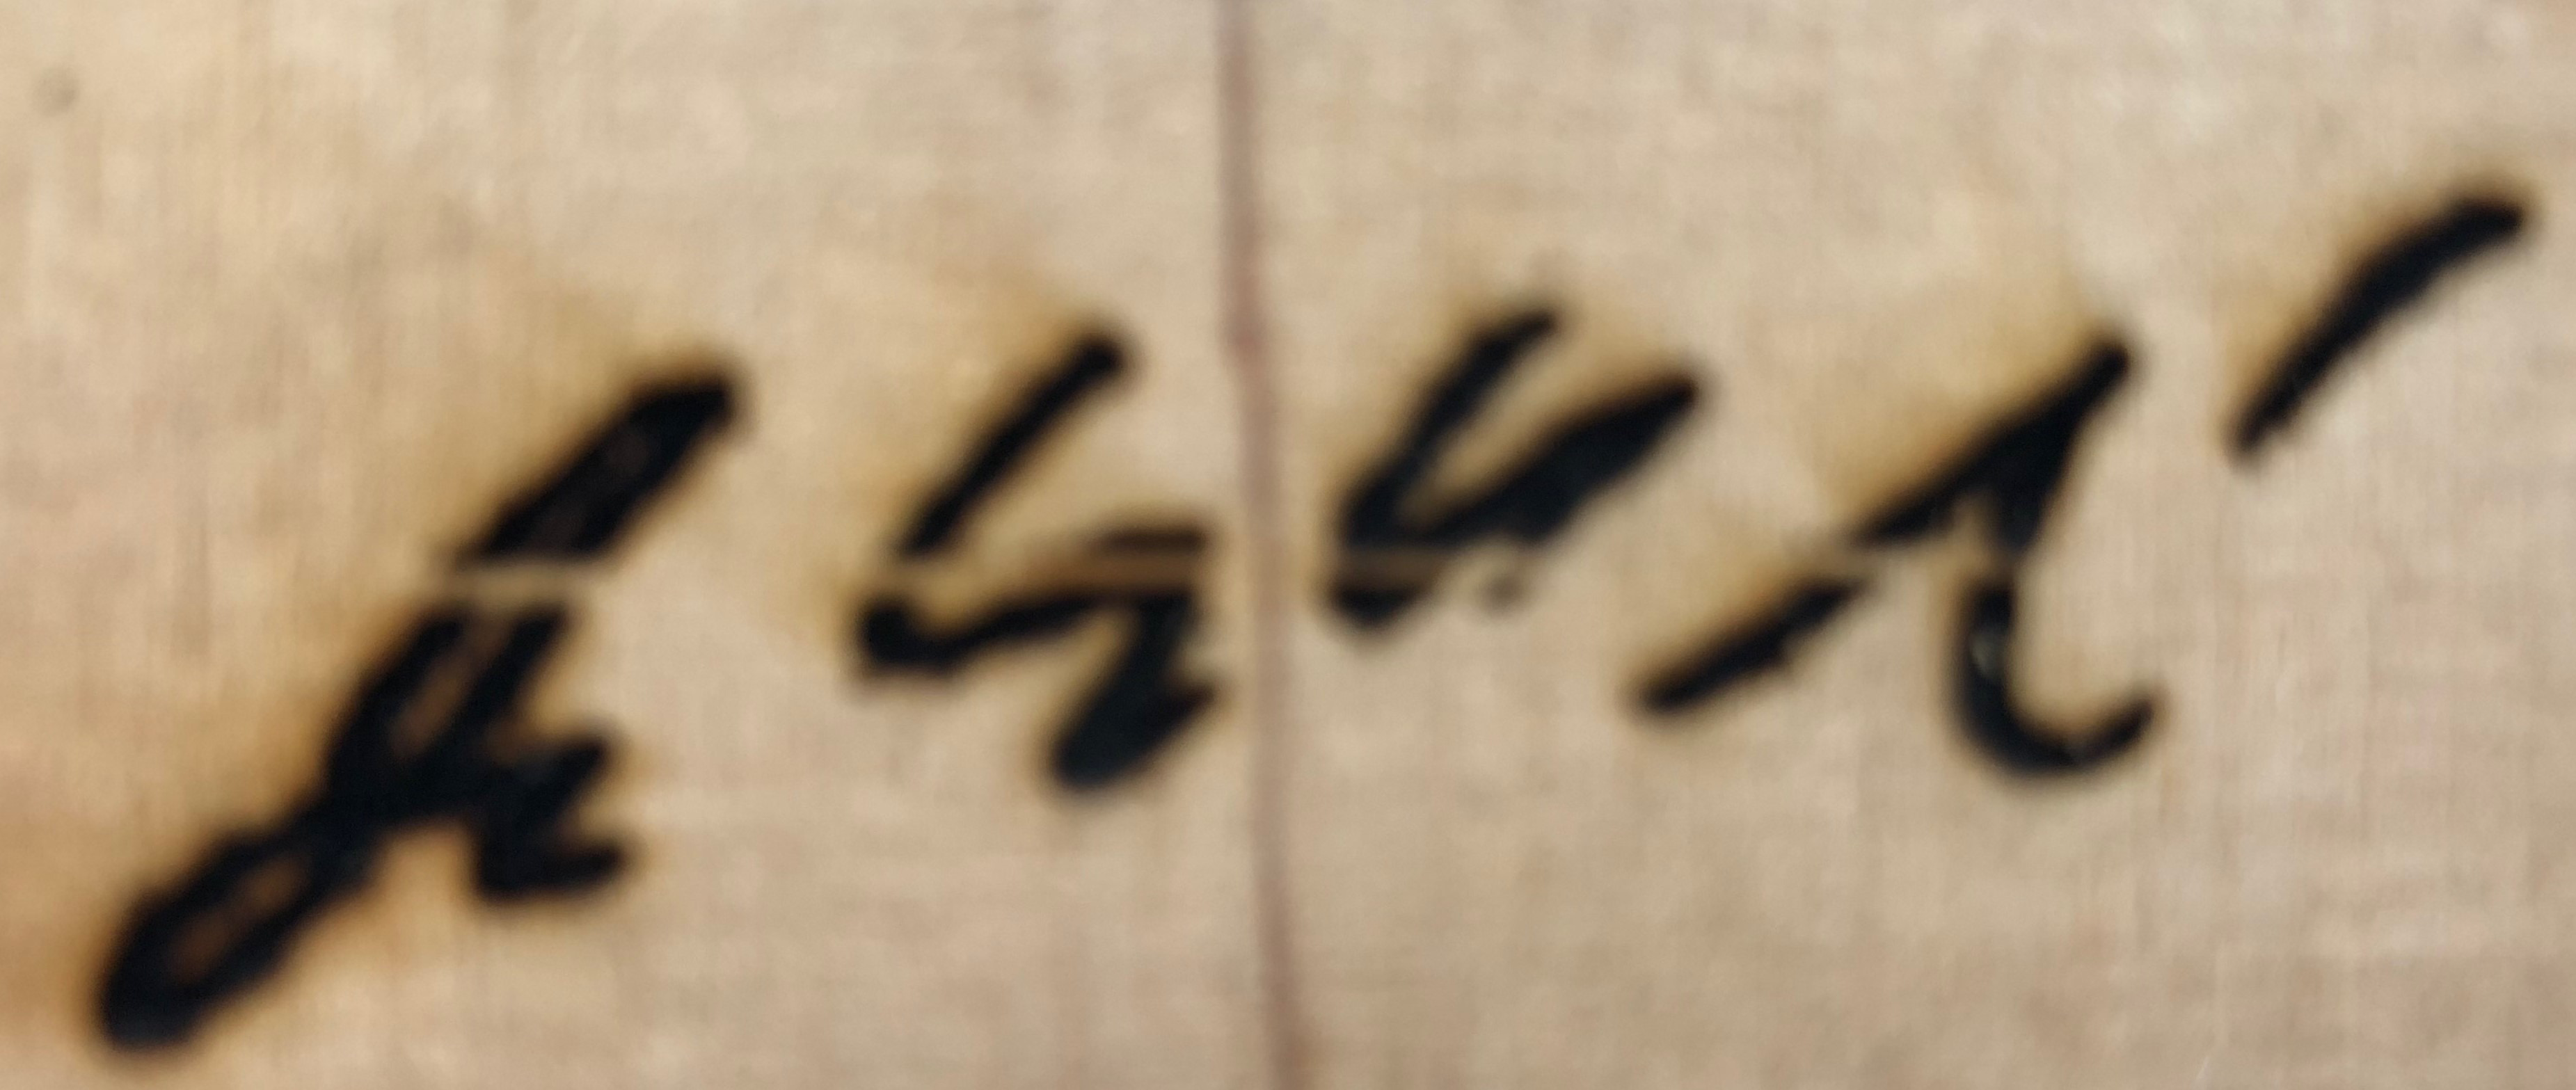
Signature of: andrás cser palkovics